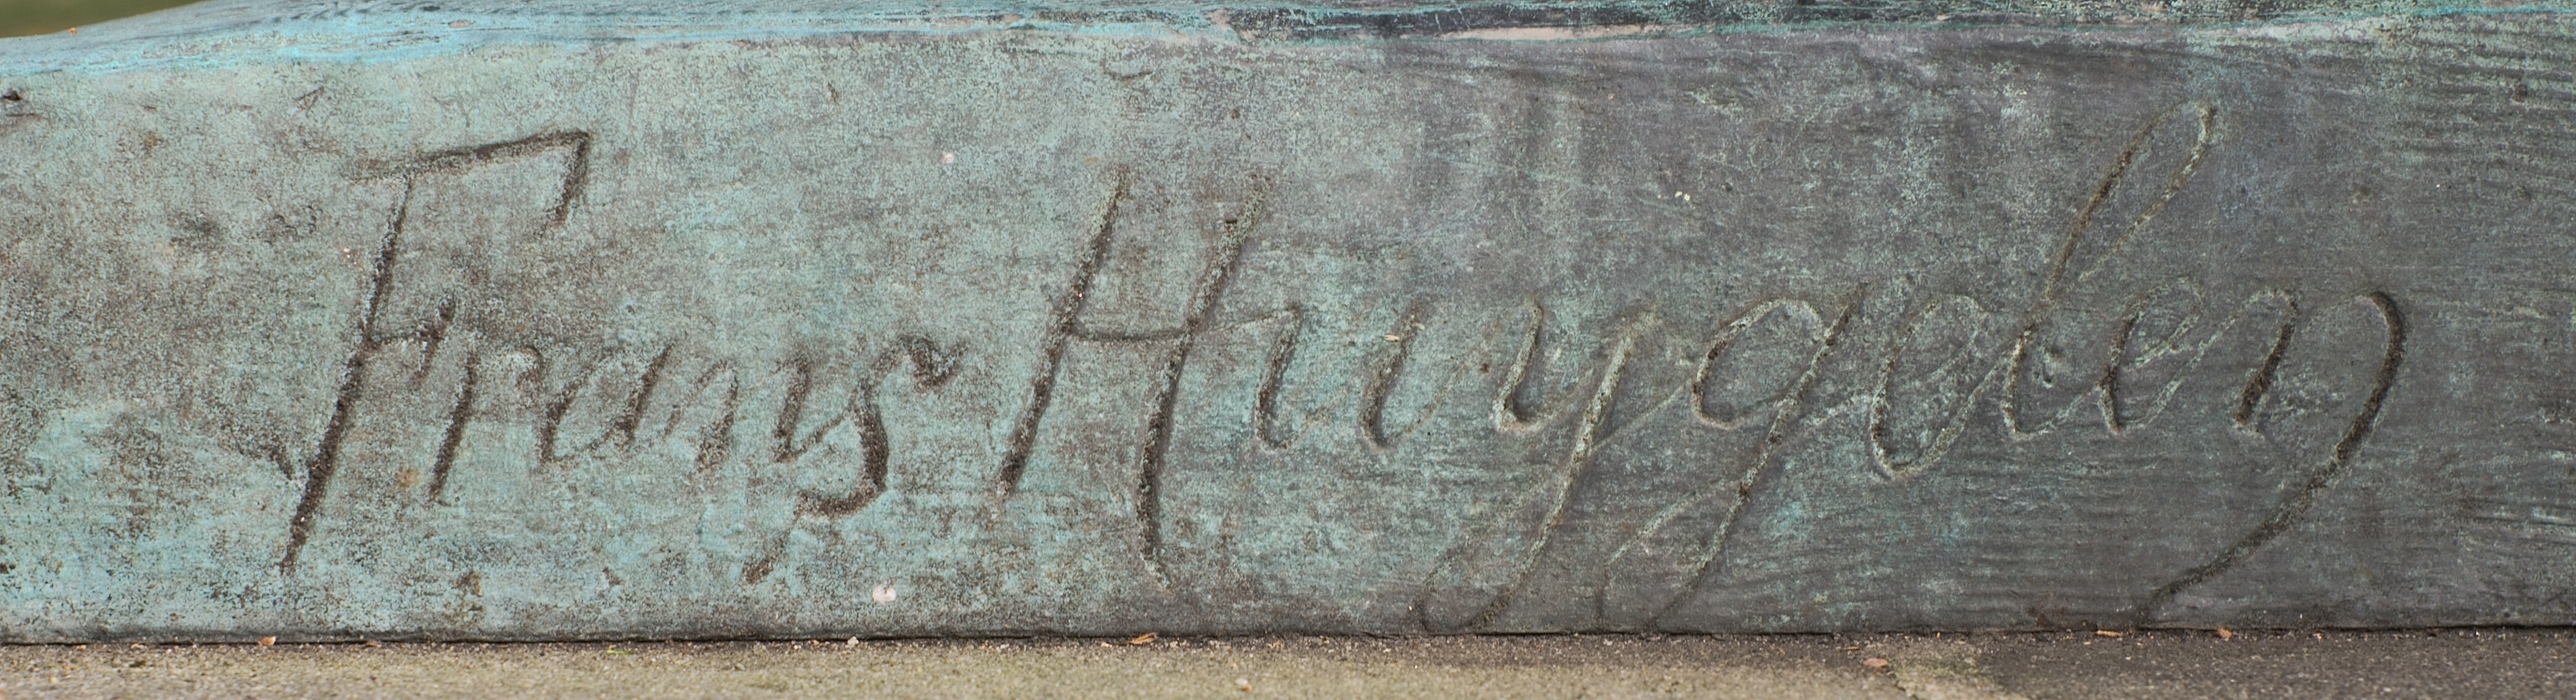
Signature of: frans huygelen